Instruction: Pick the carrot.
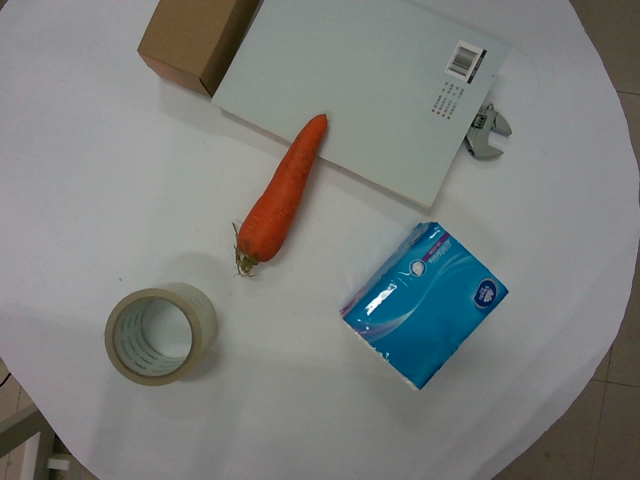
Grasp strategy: vertical